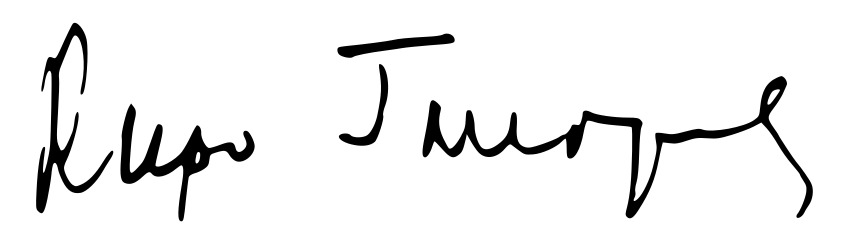
Signature of: kiro gligorov